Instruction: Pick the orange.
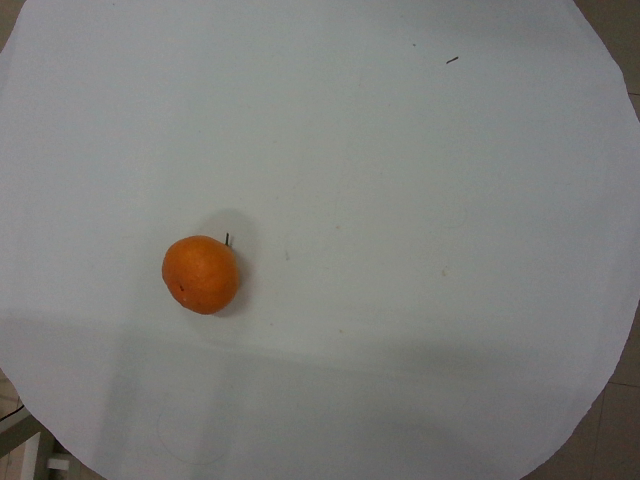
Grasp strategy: vertical